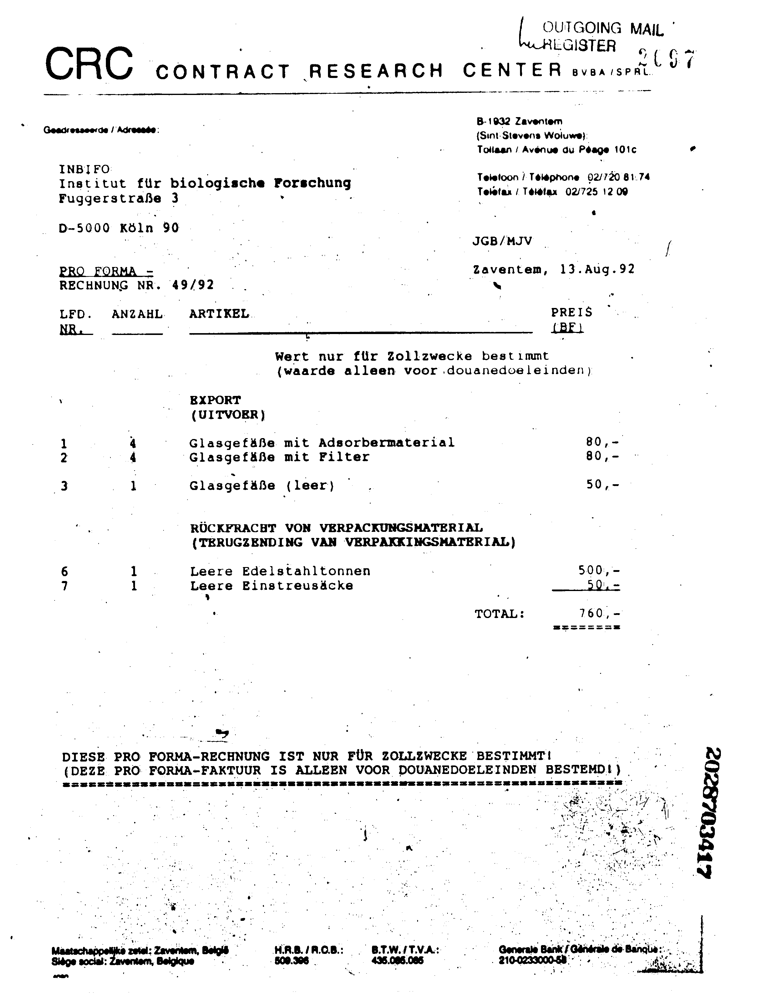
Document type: Invoice